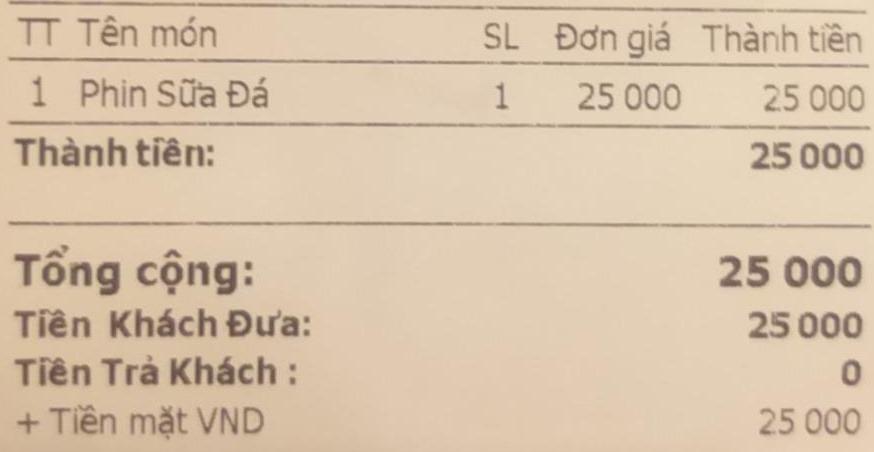
<table>
<tr>
<th>TT</th>
<th>Tên món</th>
<th>SL</th>
<th>Đơn giá</th>
<th>Thành tiền</th>
</tr>
<tr>
<td>1</td>
<td>Phin Sữa Đá</td>
<td>1</td>
<td>25 000</td>
<td>25 000</td>
</tr>
</table>

Thành tiền: 25 000

Tổng cộng: 25 000
Tiền Khách Đưa: 25 000
Tiền Trả Khách : 0
+ Tiền mặt VND 25 000